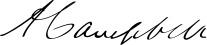
Signature of: alexander campbell